Question: What are the imaging findings?
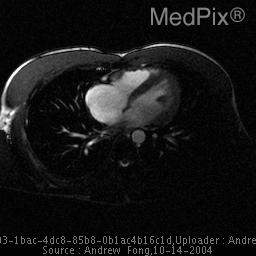
Answer: The imaging shows Radiographic findings:
Selected axial ECG gated white blood MR imgaes of the heart demonstrate a mild to moderately enlarged right atrium with a suggestion of a jet of low signal across the inter atrial septum. A defect is identified at the inferior aspect of the inter atrial septum. No significant shunt vascularity is appreciated.  The remaining heart is normal. Radiographic findings:
Selected axial ECG gated white blood MR imgaes of the heart demonstrate a mild to moderately enlarged right atrium with a suggestion of a jet of low signal across the inter atrial septum. A defect is identified at the inferior aspect of the inter atrial septum. No significant shunt vascularity is appreciated.  The remaining heart is normal..